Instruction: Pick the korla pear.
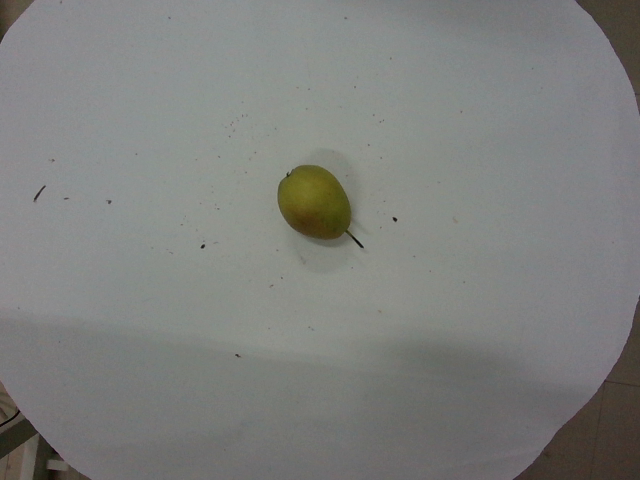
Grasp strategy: vertical